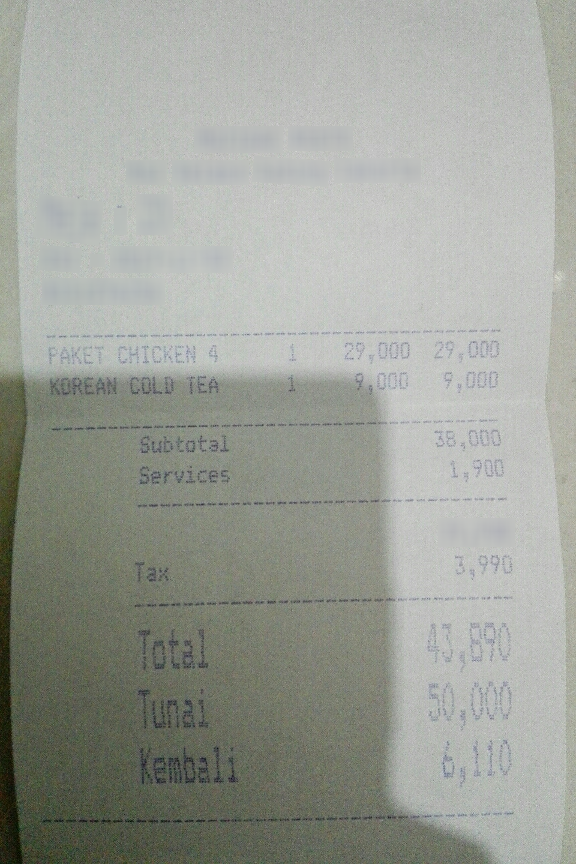
Receipt information:
subtotal: 38,000
svc: 1,900
tax: 3,990
total: 43,890
line_items: item_name: PAKET CHICKEN 4
item_value: 29,000
item_quantity: 1
item_name: KOREAN COLD TEA
item_value: 9,000
item_quantity: 1